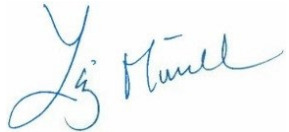
Signature of: liz murrill